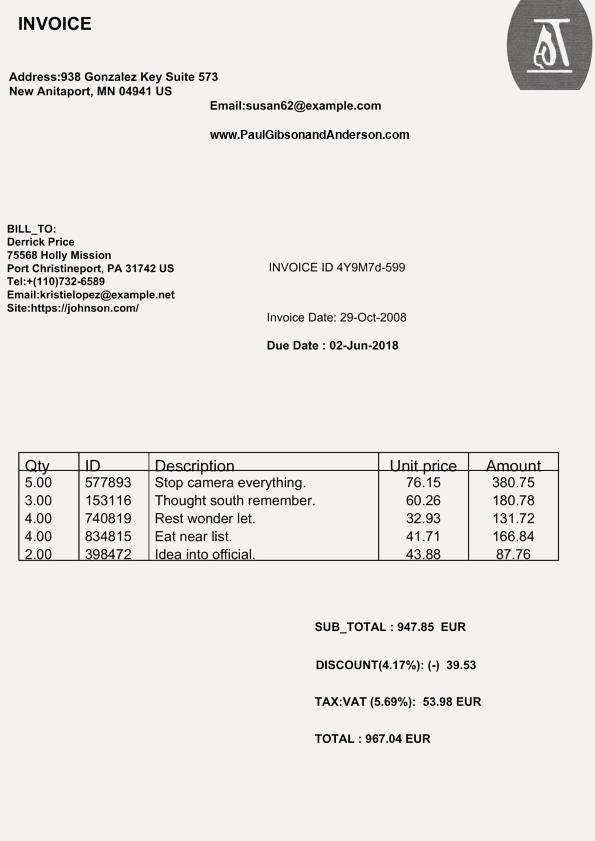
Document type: Invoice